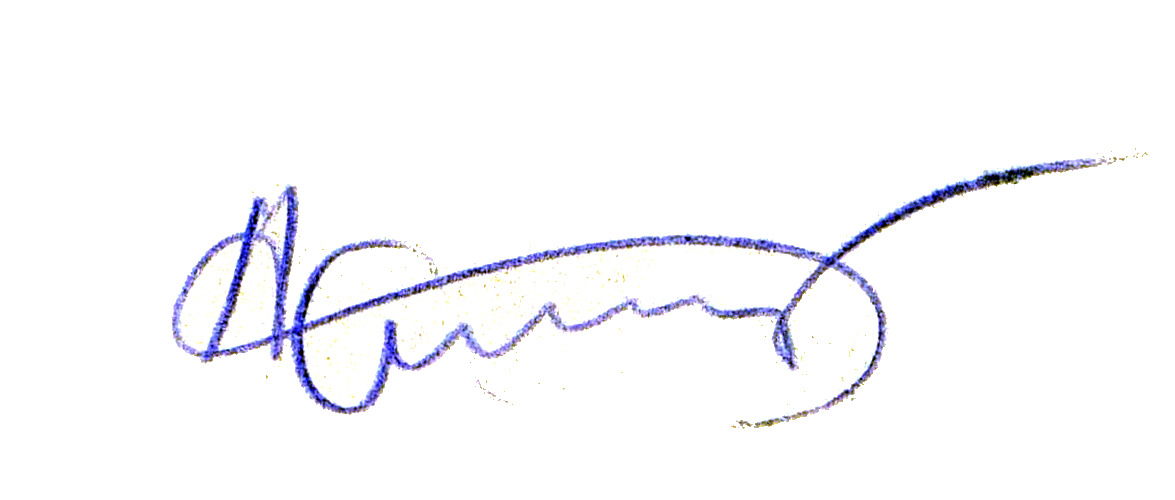
Signature of: aleksandr golovachyov